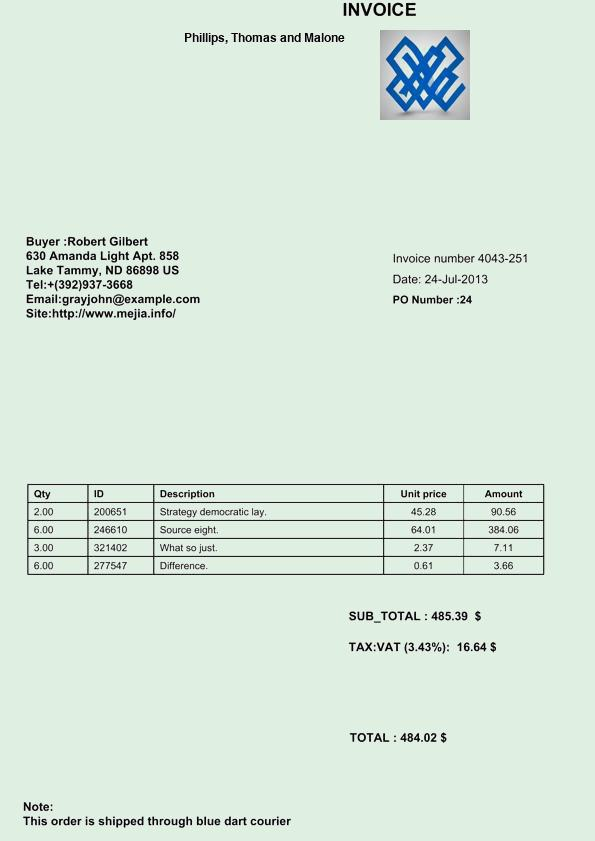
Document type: Invoice